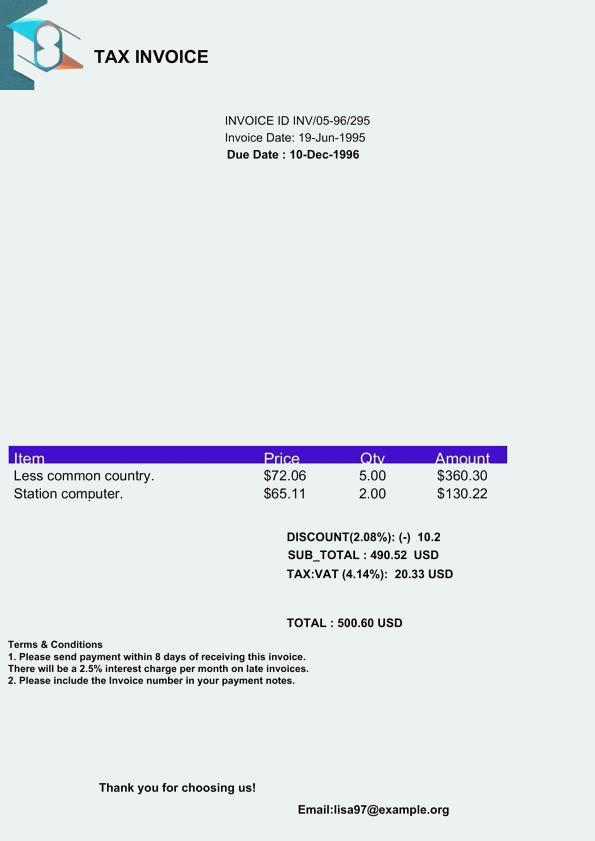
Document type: Invoice